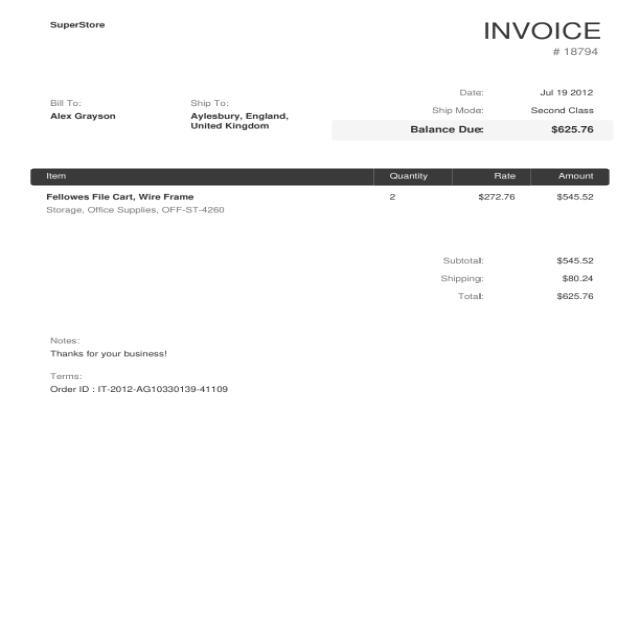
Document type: Invoice